Patient: Female, age 74
When the patient was 74 years old, she visited her GP due to swelling of the left lower limb, fatigue, and bruising (Table 1, Timeline Day 0). Her blood cell count showed remarkable anemia [hemoglobin (Hb): 8.8 g/dl] and thrombocytopenia [platelet (PLT) count: 25 x 109/L]. After a consultation with the HUH ER and hematologists, more laboratory tests, a whole-body CT scan, and a bone marrow biopsy were scheduled. The hypothesis of the hematologists included myelodysplastic syndrome (MDS).
A week after she visited her GP (before her CT scan and bone marrow biopsy), the patient was admitted to the HUH ER due to pain, worsening edema, and a bruise on her left lower limb. A clinical examination revealed a palpable mass in her abdomen and pain when flexing her left hip. The patient was afebrile and did not have a history of weight loss. She presented with worsening anemia (Hb: 8.0 g/dl), thrombocytopenia (PLT: 17 x 109/L), and elevated infection markers [white blood cells (WBC): 15.0 x 109/L; C-reactive protein (CRP): 39 mg/L]. Her blood electrolytes, sugar level, liver and kidney function, clotting time, vitamin B12, and folic acid tests were normal, but the ferritin level was elevated. Blood and urine samples were collected for bacterial cultures. A thromboembolic event was suspected, and the patient was started on tinzaparin.
A body CT (including pulmonary angiography) scan showed small areas of ground-glass opacity, predominantly on the right side of the patient (Figure 2C). PE was not evident but could not be definitely excluded. Her abdominal CT scan showed growth of the suspected pseudotumor (to 6 cm x 7.5 cm x 9 cm, Figure 2D) and fractures of the pubic bone and trochanter major. The spleen appeared normal in size. A day later, a lower-limb ultrasound (US) was performed, which ruled out the presence of DVT. Due to a further decrease in the patient's Hb and PLT levels and the need for RBC and PLT transfusions, treatment with tinzaparin was discontinued. The results of her blood and urine bacterial cultures and Helicobacter tests were negative. MDS, malignancy, or bleeding (e.g., hematoma of the psoas region) was suspected.
A bone marrow biopsy was performed, and its preliminary results showed negative for MDS, leukemia, lymphoma, and other malignancies. An abdominal CT scan with angiography was performed again, and no signs of bleeding were found. The radiology report indicated that her suspected pseudotumor was large, but there was no significant change in size compared with the scan taken 3 days earlier. The arthroplasty surgeon from the HUH Arthroplasty Center (HUS Peijas Hospital, Vantaa, Finland) was contacted for consultation. Metal artifact-reducing sequence magnetic resonance imaging (MARS-MRI) was recommended but was not immediately available.
A full blood count indicated reticulocytosis (150-310; normal range: 30-108 x 109/L), low RBC fragments (0.8%-1.1%), and elevated WBC with neutrophilia but normal-to-borderline-low lymphocytes. The patient's hemolysis markers (e.g., haptoglobin and bilirubin) and clotting times were normal. Her plasma protein fractions were normal except for borderline-low albumin levels. Lactate dehydrogenase (450-560 U/L; normal range: 155-255 U/L) and D-dimer (30-38 mg/L; normal range: <0.5 mg/ml) were elevated. A Coombs C3d test was positive. An iron panel showed mild iron deficiency and elevated erythropoietin (EPO) levels. Iron was administered intravenously to correct her iron deficiency. Thyroid hormone tests were normal. Paroxysmal nocturnal hemoglobinuria tests were negative. Based on her laboratory results, autoimmune hemolytic anemia (AIHA), cold AIHA, idiopathic thrombocytopenic purpura (ITP), AIHA combined with ITP, and chronic disseminated intravascular coagulation (DIC) were considered possible. A cold hemagglutinin test was negative. Given her possible ITP, the patient received 40 mg of dexamethasone daily for 4 days and IV immunoglobulin (IVIG; 1 mg/kg per day) twice, without a significant response. Because of her poor response to PLT transfusions, hematologists suggested a peripheral mechanism contributing to thrombocytopenia (e.g., bleeding, vasculitis, or another inflammatory reaction).
Further tests were performed, which resulted negative for hepatitis, parvovirus, Epstein-Barr virus, and human immunodeficiency virus. Among the blood coagulation factors, factors VIII and IX, as well as the active von Willebrandt factor (vWF) and vWF antigen, were slightly above the normal ranges. However, factor FVXIII was slightly below the normal range. These findings suggest a reactive response to possible bleeding. The results of the final bone marrow biopsy of the patient showed normal cell lines, normal granulopoiesis and erythropoiesis, and no signs of MDS, leukemia, lymphoma, or other malignancies. A gene test for BCR-ABL:which can diagnose certain hematologic malignancies:was negative. Her interleukin 2 receptor levels were not as high as expected in hemophagocytic lymphohistiocytosis. Her antiphospholipid antibodies were negative.
MARS-MRI of her left THA and suspected pseudotumor showed significant growth of the mass in multiple locations, namely, the iliopsoas region (7.1 cm x 6.6 cm x 8.9 cm, Figure 2E), posteromedial to the acetabulum (4.7 cm x 4.8 cm x 8.8 cm, Figure 2F), and near the fractured trochanter major (4.1 cm x 2.1 cm x 6.4 cm, Figure 2G). The blood metal ion levels of the patient were not increased [cobalt (Co) level was below 0.9 microg/L, and Cr level was below 0.6 microg/L]. An arthroplasty surgeon was contacted for consultation. Since her diagnosis remained unclear and the rapid growth of the suspected pseudotumor in association with MoP THA was very unusual, US-guided 1 cm trocar biopsies with histopathological diagnosis, bacterial samples, and a new pelvic CT scan were requested before a possible surgery.
In the following 5 weeks after the patient's hospital admission, her condition slowly deteriorated. She suffered from hemoptysis, bleeding from oral mucous membranes and gingiva, and melena. Her oxygen saturation (Sat) values decreased to 88%-92%, and her consciousness became impaired. She had tachycardia [pulse (p.): 100] and minor changes in her electrocardiogram (ECG; T-wave inversion in lead III). A catheter was inserted to treat her urinary retention. Her head CT scan showed white matter degeneration that was normal for her age. A chest CT scan showed a wide, diffuse alveolar hemorrhage, and the related radiology report recommended tests for vasculitis. A pelvic CT scan (Figure 2H) showed wide osteolysis and several fractures around the acetabular components, and the related radiology report suggested osteomyelitis or a THA-associated infection. Tests for vasculitis [e.g., anti-neutrophil cytoplasmic antibody (ANCA) and myeloperoxidase] were negative. Because of her poor response to PLT transfusions, the patient was tested for anti-human leukocyte antigen (HLA) class I antibodies. She developed a strong immune response. HLA-typed platelets were needed, which significantly delayed the trocar biopsies. WBC (23 x 109/L) and CRP (145 mg/L) levels were elevated. Although no infection was evident, treatment with cefuroxime was initiated.
US-guided 1 cm trocar biopsies were performed twice. They showed dense connective tissue, some macrophages pigmented with foreign material (likely metal), and necrotic debris, suggesting an inflammatory reaction but neither infection nor malignancy (Supplementary Figure S1). After the trocar biopsies, treatment with cefuroxime was replaced with piperacillin-tazobactam. Later on, daptomycin was added to her treatment regimen.
Hematologists were confident about the peripheral mechanism for anemia and thrombocytopenia (i.e., pseudotumor-associated bleeding, vasculitis, or another inflammatory reaction). Excision surgery of the suspected pseudotumor was advised and performed to preserve the patient's life.
First, the proximal part of an old anterior scar was incised, and the pelvic part of the suspected pseudotumor was visualized through an iliac window following the medial surface of the ilium. The suspected pseudotumor, along with its capsule, was detached from its margins, requiring it to be opened for safe removal. The femoral nerve and pelvic vessels remained intact. Then, another incision was made to an old posterior scar at the trochanter major. As had been suspected, based on preoperative imaging, the visualized trochanter major was previously fractured. After the capsule was opened and the joint was dislocated, the femoral head part of the endoprosthesis was removed. The femur was lifted anteriorly, and the posterior part of the suspected pseudotumor was detached and removed. Through an anterosuperior opening at the acetabular cup, anteromedial to the ilium, all the remaining suspected parts of the pseudotumor were detached and removed. The acetabular part of the endoprosthesis was found to have partly loosened and was removed, along with the cement and mesh between the bone and cement, without significant bone loss. Surgical drapes were soaked in saline with epinephrin and used for hemostasis of the acetabular region. Then, the remaining femoral part of the endoprosthesis was visualized and removed without fractures. The patient was left with a Girdlestone situation. After additional hemostasis of the acetabular region with TachoSil  Fibrin Sealant patches, hydrogen peroxide lavage was administered, a surgical drain was placed, and the wounds were closed in layers. After collecting bacterial, TB, and fungus samples, all excised tissues were sent for a pathological examination. Macroscopically, the tumor resembled a typical granulation-tissue pseudotumor with no signs of bleeding.
The surgical blood loss of the patient was estimated at 1.9 L. While under general anesthesia, she needed a high-dose infusion of norepinephrine for severe hypotension. Pulmonary bleeding was evident during her intubation. The patient was extubated successfully and transferred back to the intensive care unit. Bleeding from the surgical drain (0.8 L) continued during her first postoperative day but gradually subsided thereafter. The surgical drain was removed on the third postoperative day.
Despite the excision of the patient's THA and pseudotumor, as well as RBC and PLT transfusions, her anemia and thrombocytopenia persisted. Immediately after her surgery, her blood lactate levels increased to 9 mmol/L (normal levels: 0.5-2.2 mmol/L) but then normalized within 2 days. Her WBC increased to 45.5 x 109/L and her CRP to 306 mg/L. Despite respiratory support with a high-flow nasal cannula, the patient had objective dyspnea and severe hypoxia due to an alveolar hemorrhage [arterial oxygen tension (PaO2): 7.3-8.5 kPa; fraction of inspired oxygen (FiO2): 0.4-0.7]. She did not tolerate a non-invasive ventilation mask. She became somnolent at first and then agitated. For sedation, a dexmedetomidine infusion was administered. She experienced a paroxysm of atrial fibrillation. A norepinephrine infusion was administered for hypotension, while furosemide was administered for oliguria. The patient developed moderate kidney insufficiency. Treatment with piperacillin-tazobactam was replaced with meropenem, while daptomycin was continued. She was also administered IVIG and anti-D immunoglobulin.
The histopathological diagnosis of the surgical pseudotumor revealed highly malignant AS. Because of the very poor prognosis of the condition, intensive care was withheld. After the patient was transferred to palliative care, she died within 24 h of severe hypoxia due to alveolar hemorrhage (68 days after her GP had detected her anemia and thrombocytopenia).
The histopathological diagnosis of her autopsy specimen showed an AS with CD31-positive cells in the pseudotumor (Figures 3A,B), lungs (Figures 3C,D), and bone marrow (Figures 3E,F).
Keywords: angiosarcoma, endoprosthesis, pseudotumor, thrombocytopenia, total hip arthroplasty
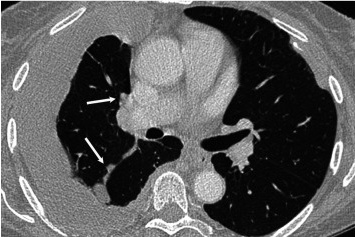
Image caption: (A) A chest CT scan when the patient was 71 years old showed pleural fluid, suggesting empyema. On the right side, the pleura is thickened at the mediastinum and the interlobular septa, suggesting malignancy (arrows).